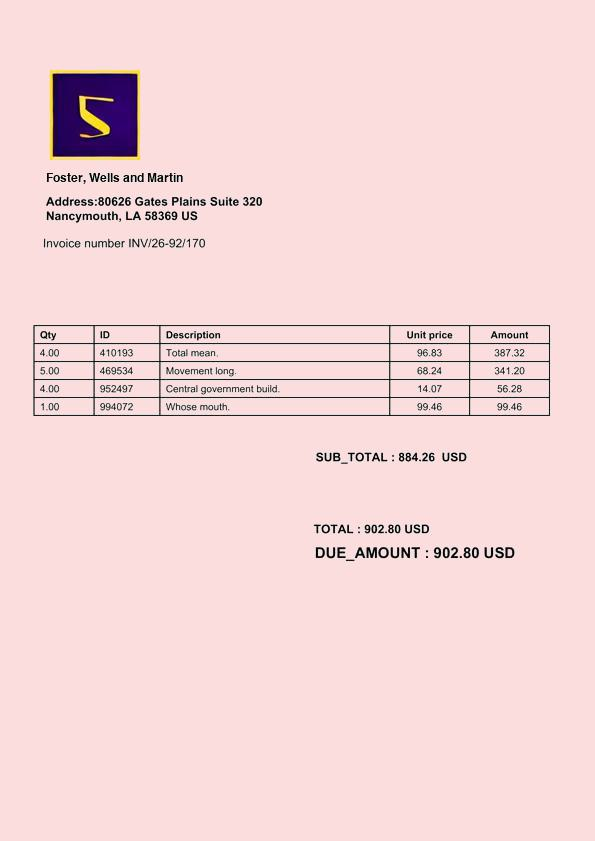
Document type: Invoice